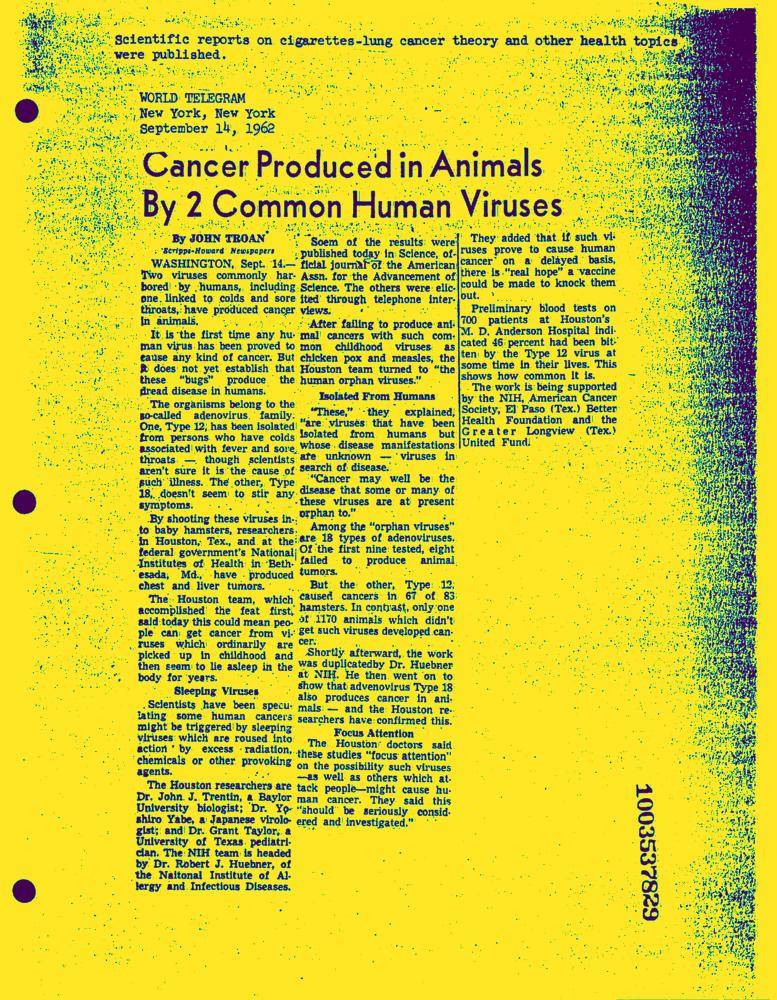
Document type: News-Article